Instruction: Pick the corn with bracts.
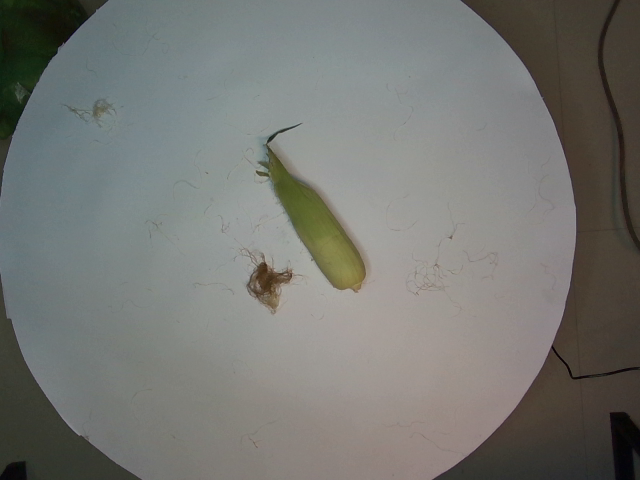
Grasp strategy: vertical